Question: Which state is mentioned in the document?
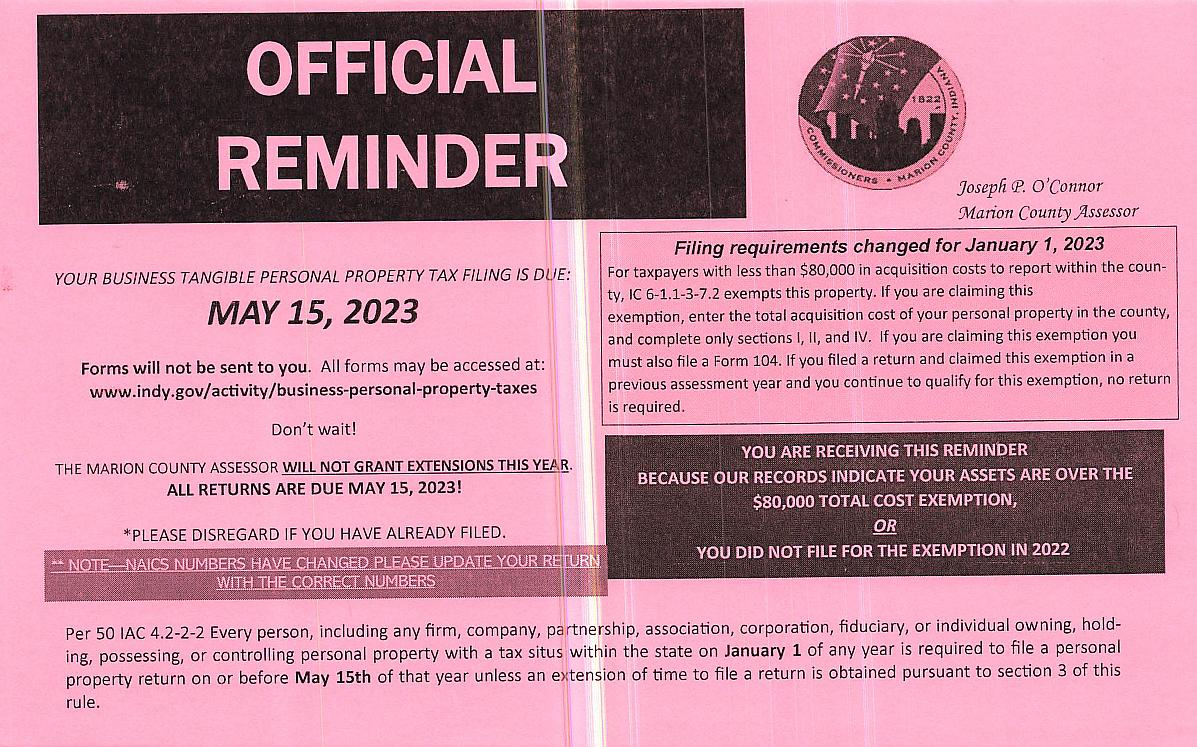
Answer: "Indiana"